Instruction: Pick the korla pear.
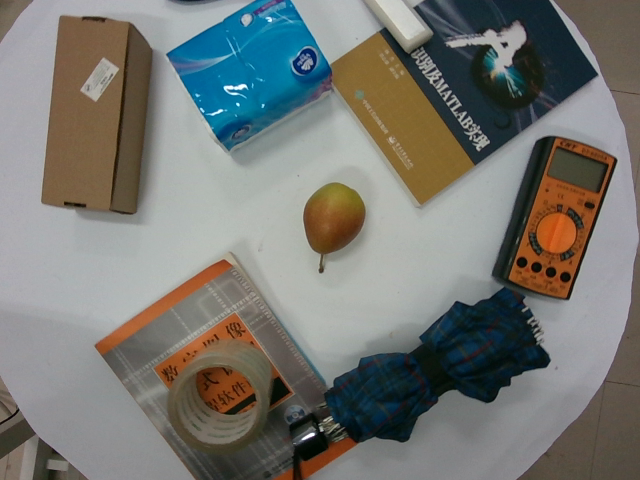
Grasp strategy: vertical